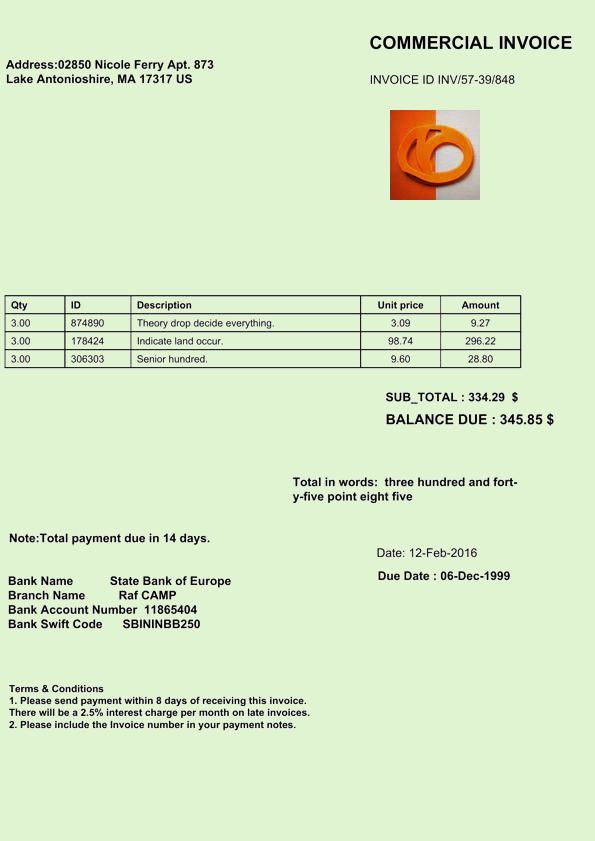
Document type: Invoice